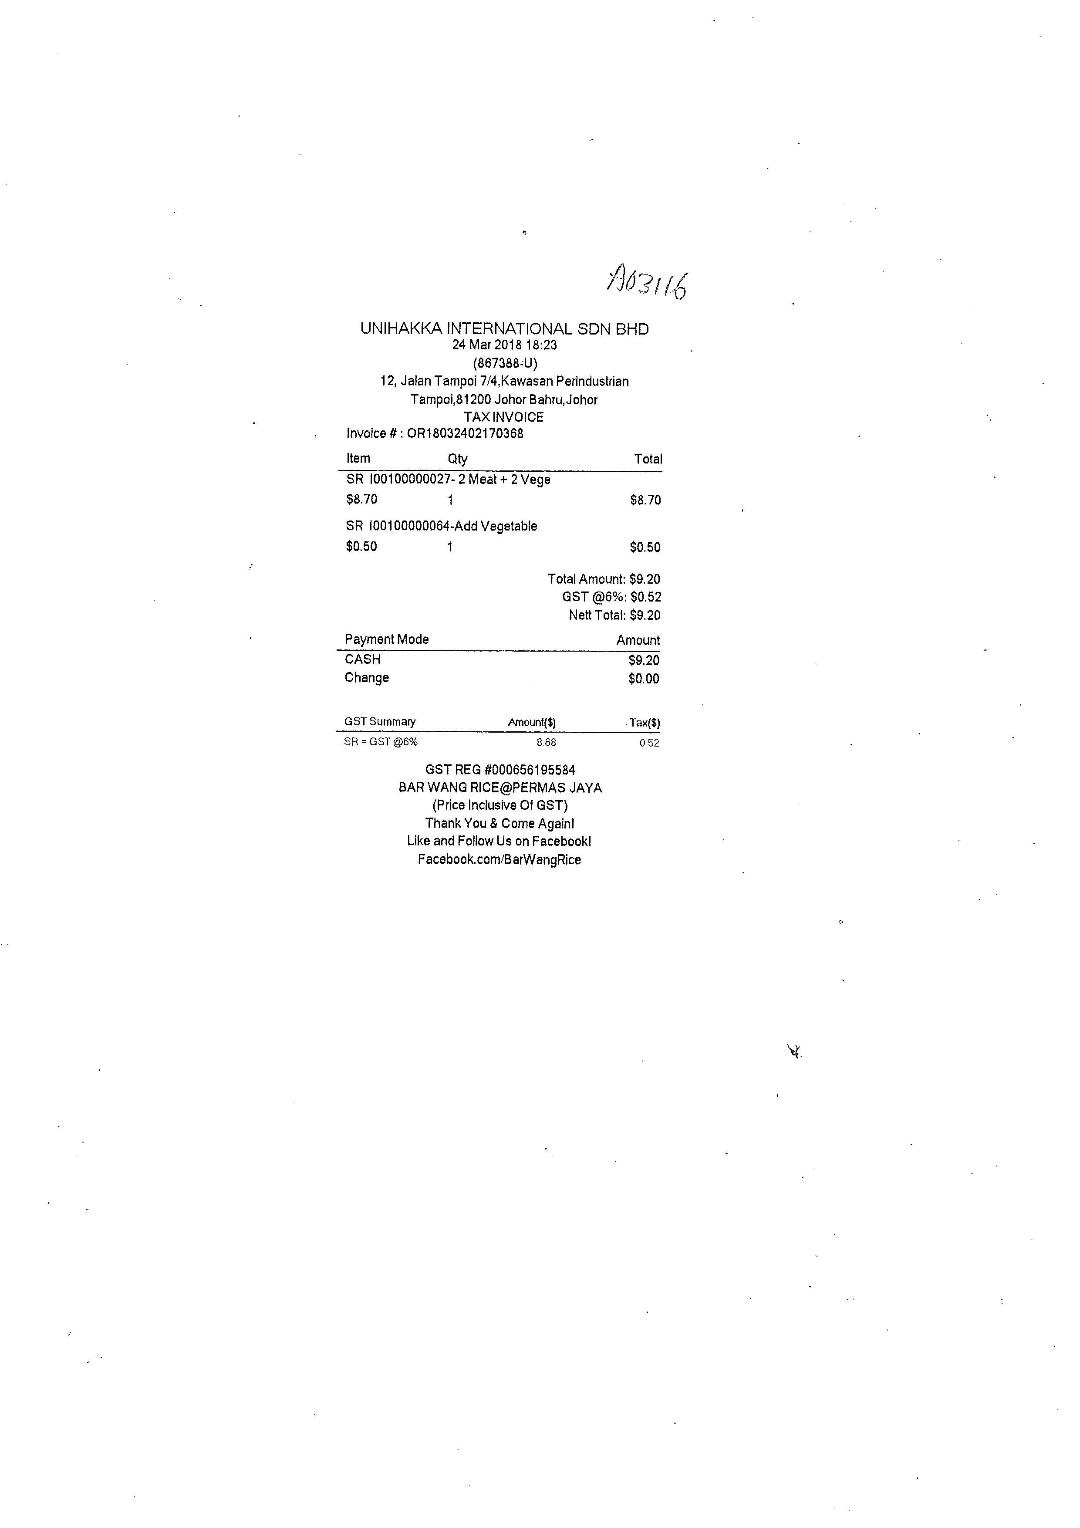
UNIHAKKA INTERNATIONAL SDN BHD
24 MAR 2018 18:23
(867388-U)
12, JALAN TAMPOI 7/4,KAWASAN PERINDUSTRIAN
TAMPOL,81200 JOHOR BAHRU,JOHOR
TAX INVOICE
INVOICE # : OR18032402170368
ITEM
QTY
TOTAL
SR I00100000027- 2 MEAT + 2 VEGE
$8.70
1
$8.70
SR I00100000064-ADD VEGETABLE
$0.50
1
$0.50
TOTAL AMOUNT: $9.20
GST @6%: $0.52
NETT TOTAL: $9.20
PAYMENT MODE
AMOUNT
CASH
$9.20
CHANGE
$0.00
GST SUMMANY
AMOUNT($)
TAX($)
SR = GST @6%
8.68
0.52
GST REG #000656195584
BAR WANG RICE@PERMAS JAYA
(PRICE INCLUSIVE OF GST)
THANK YOU & COME AGAIN!
LIKE AND FOLLOW US ON FACEBOOK!
FACEBOOK.COM/BARWANGRICE